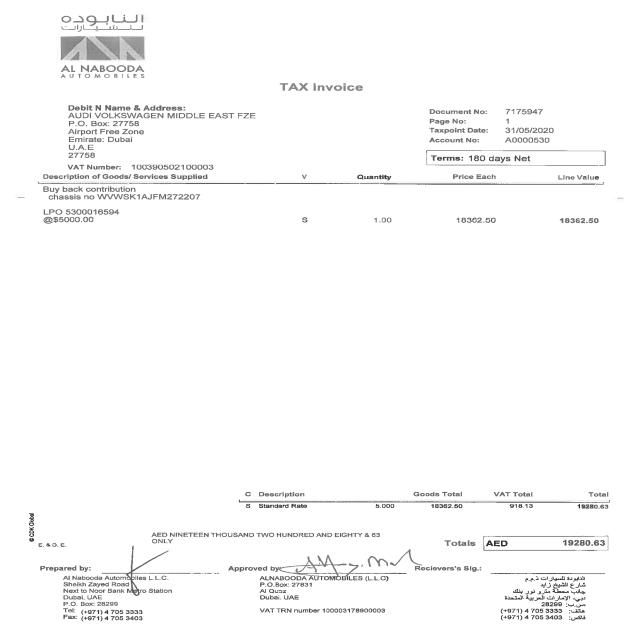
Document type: Invoice